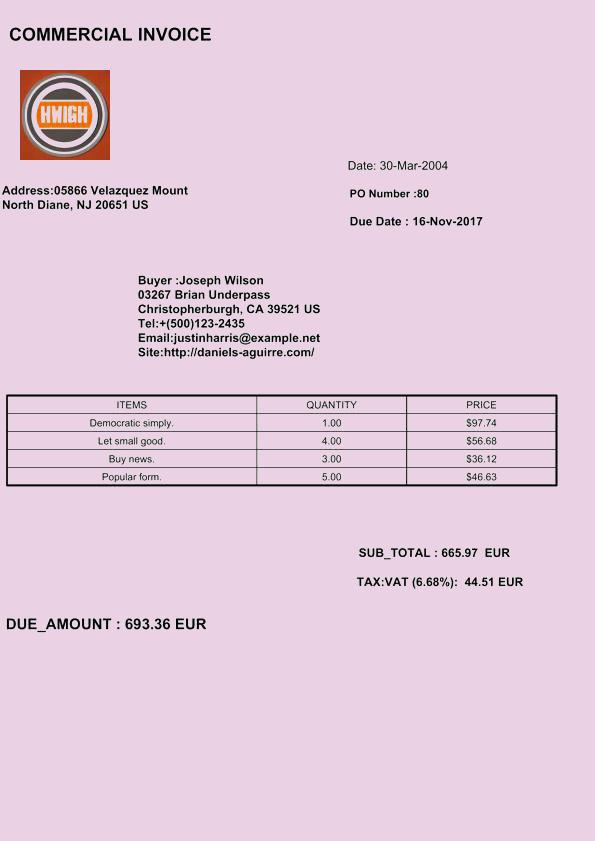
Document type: Invoice